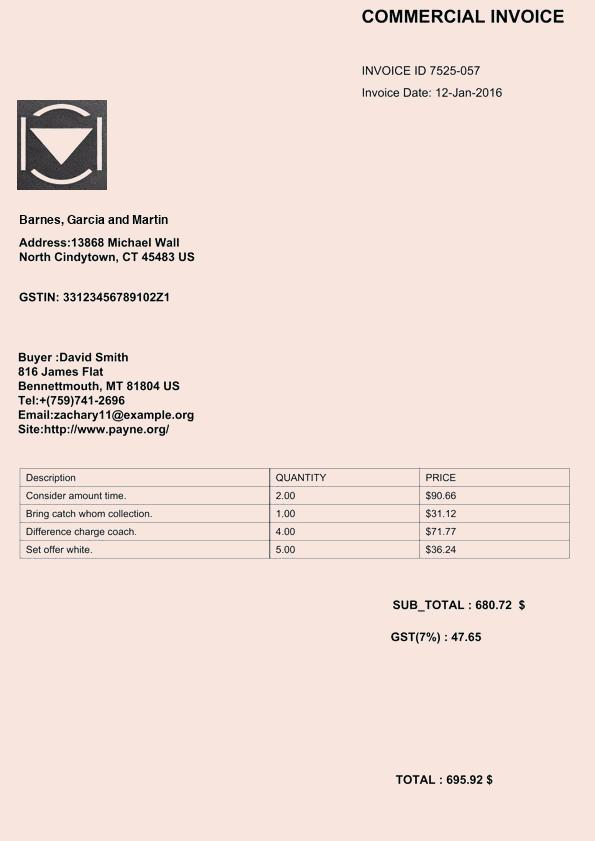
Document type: Invoice